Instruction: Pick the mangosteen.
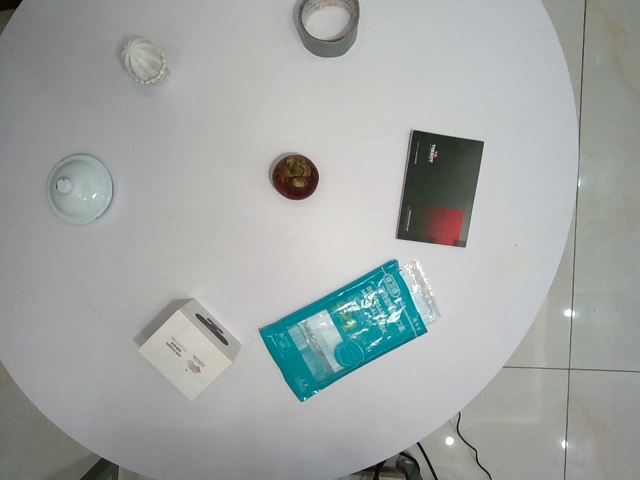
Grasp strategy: vertical